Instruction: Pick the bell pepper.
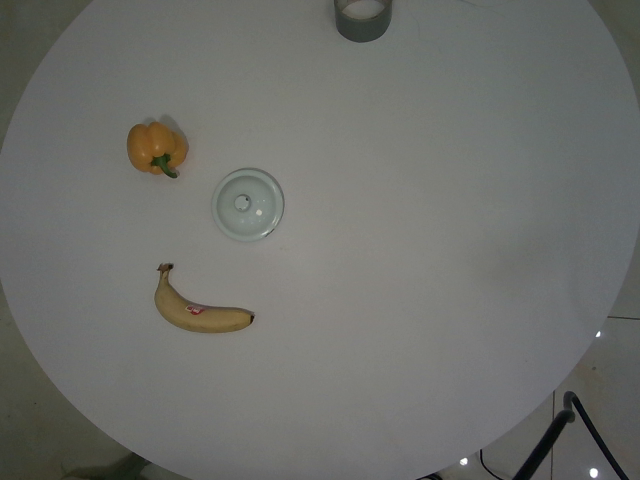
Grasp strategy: vertical